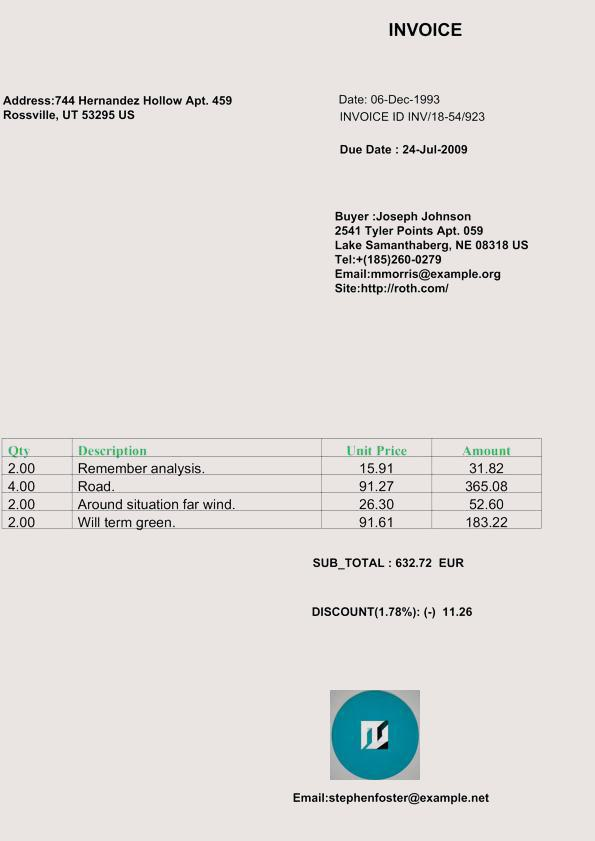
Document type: Invoice